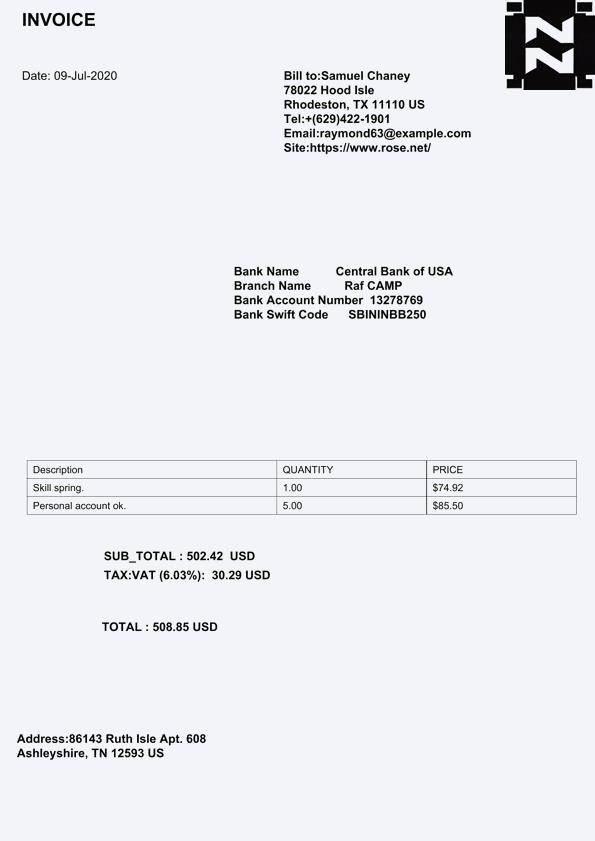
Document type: Invoice